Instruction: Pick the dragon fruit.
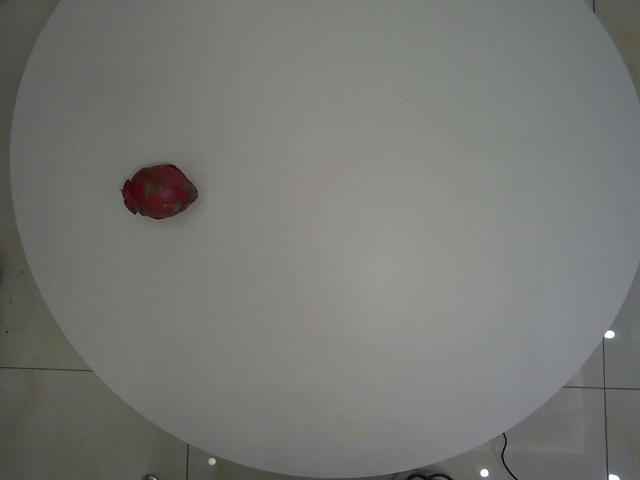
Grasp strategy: vertical